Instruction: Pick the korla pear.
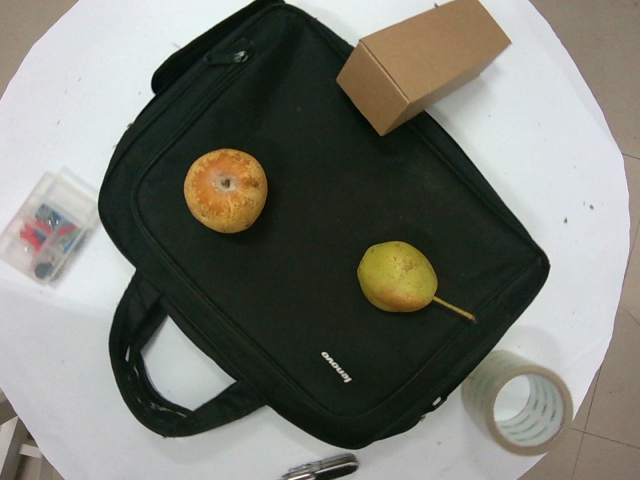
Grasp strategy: vertical